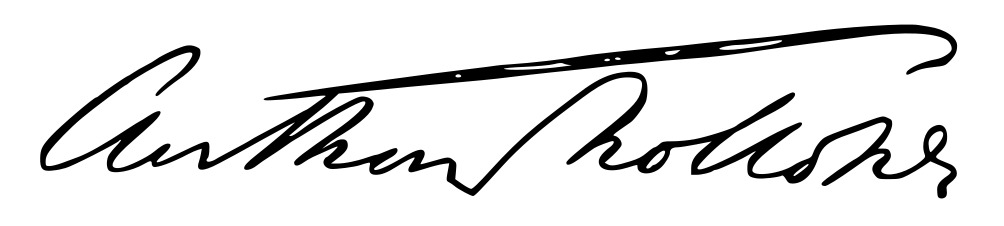
Signature of: anthony trollope